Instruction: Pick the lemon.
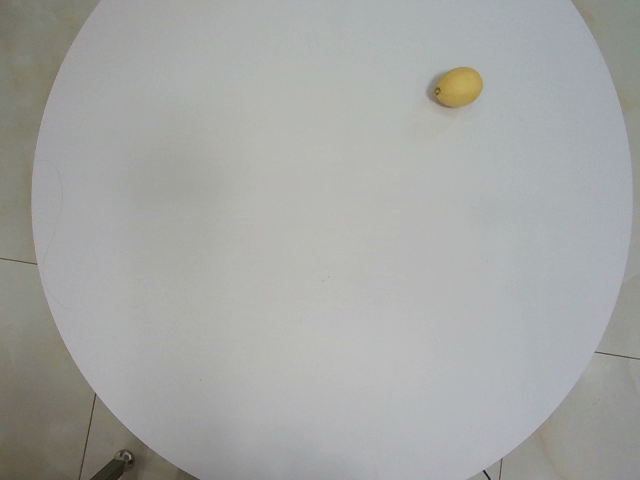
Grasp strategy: vertical